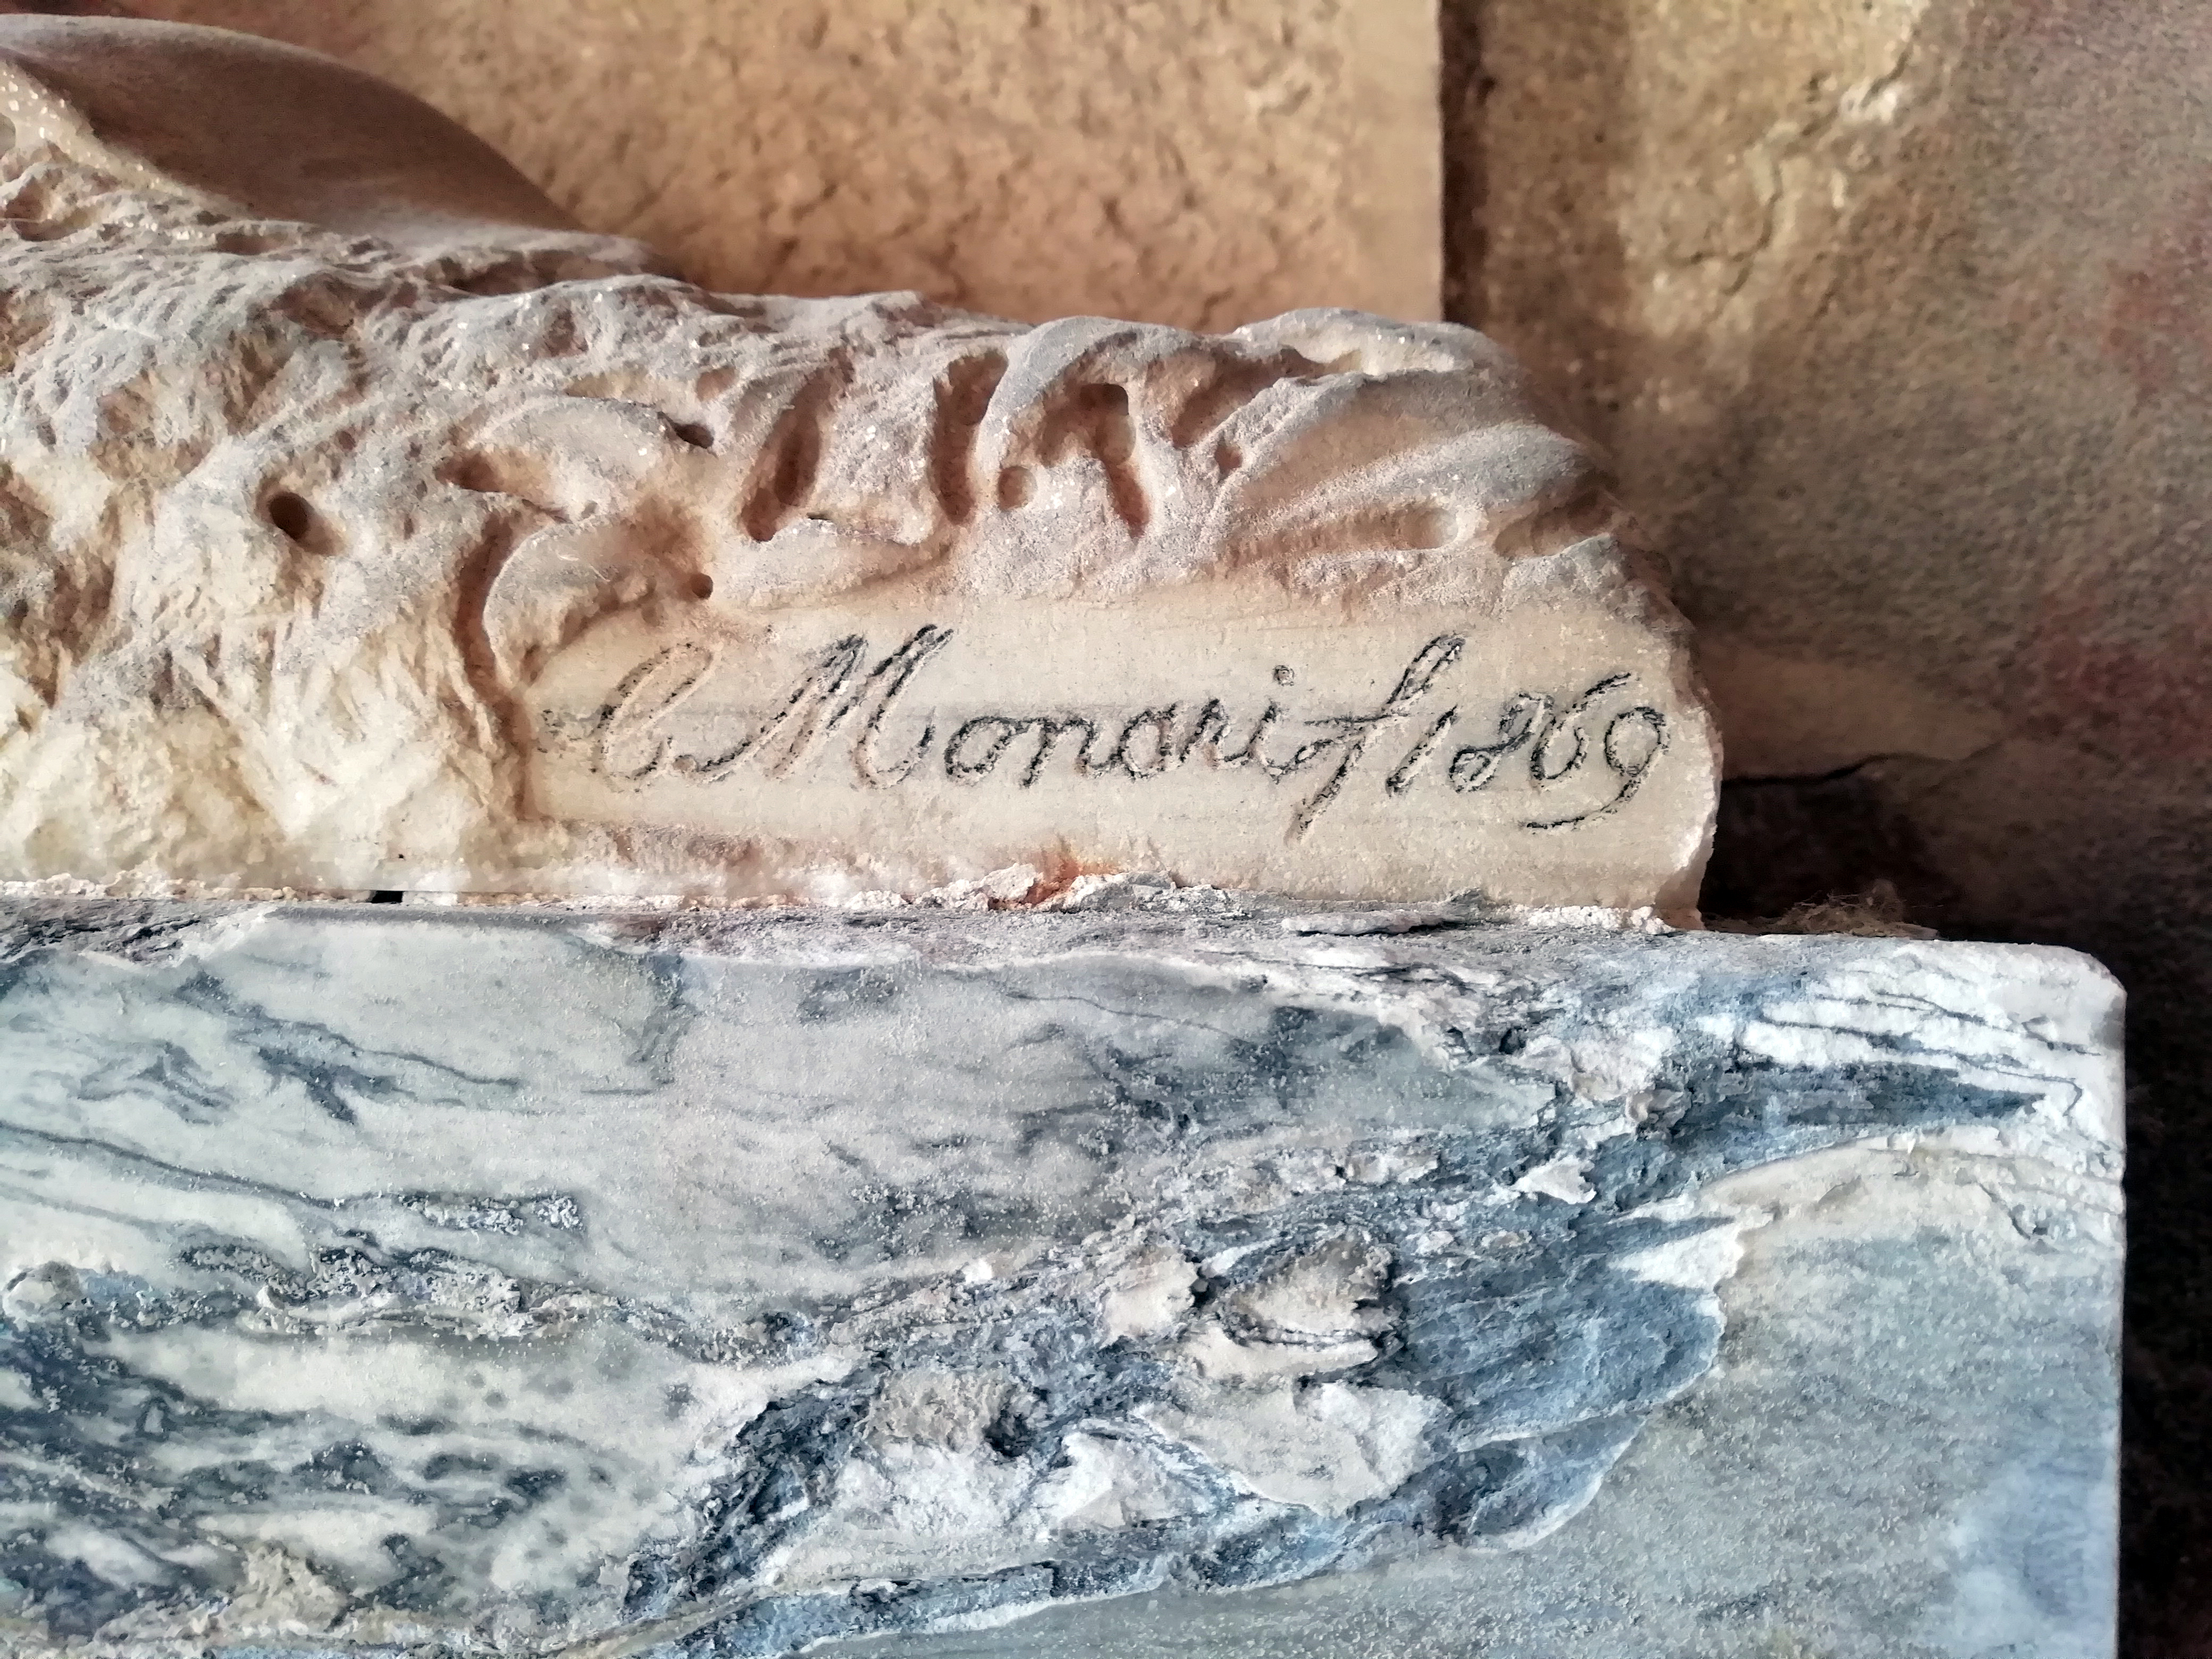
Signature of: carlo monari